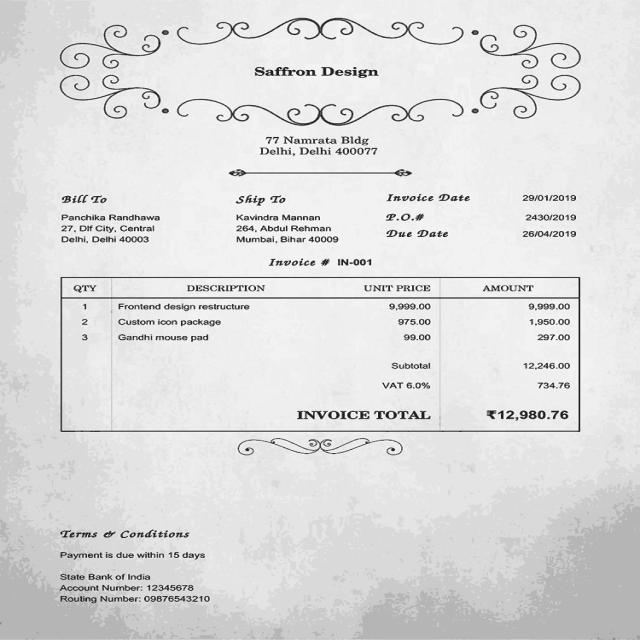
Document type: Invoice